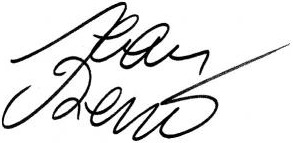
Signature of: jean reno